Question: What was observed in the imaging?
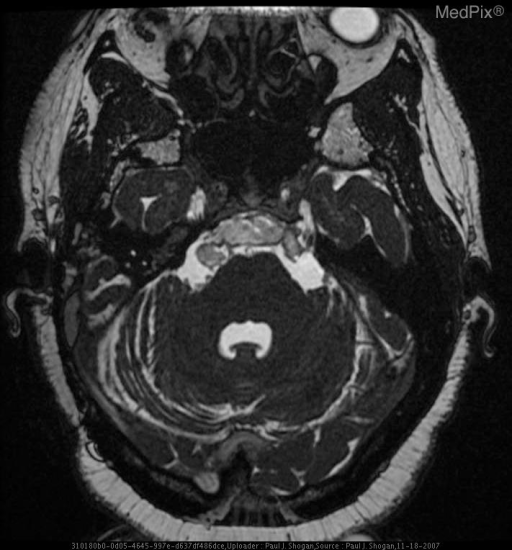
Answer: The imaging shows Noncontrast CT:  The patient is status post right suboccipital craniotomy.  There is a subtle area of hypoattenuation off-midline to the right, anterior and lateral to the pons.

Contrast enhanced CT demonstrates a subtle area of nonenhancing hypoattenuation off-midline to the right, anterior and lateral to the medulla.

MRI:

Sagittal T1-weighted FLAIR demonstrates expansion of the prepontine cistern, and enlargement of the CSF space anterior to the proximal cervical spinal cord and medulla, with displacement of the medulla posteriorly.  This space contains an extra-axial mass, demonstrating heterogeneous signal intensity.

Coronal T2-weighted FLAIR demonstrates heterogeneous signal intensity in the prepontine cistern.

Axial T1 weighted images demonstrates the prepontine cistern extra-axial mass that is near CSF signal intensity with enlargement of the pre-medullary cistern.

Axial T2 weighted images demonstrates the lamellated mass, which is heterogenous in signal intensity posterior to the hypophsial fossa and anterior to the basilar artery.

Axial T1-weighted image with gadolinium demonstrates no significant enhancement of the extra-axial mass.

Axial Diffusion Weighted image demonstrate restricted diffusion.

Sagittal 3D FIESTA demonstrates low signal in the prepontine cistern, and enlargement of the CSF space anterior to the proximal cervical spinal cord and medulla.

Axial 3D FIESTA image demonstrates low signal intensity in the prepontine cistern, medial to cranial nerve V, and adjacent to the right cranial nerve VII and VIII complex. Axial 3D FIESTA image demonstrates low signal intensity in the prepontine cistern..